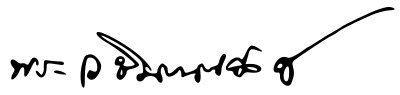
Signature of: vajirañāṇavongs